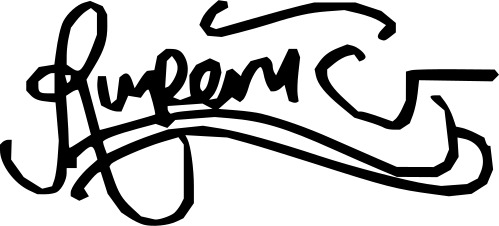
Signature of: rupert grint